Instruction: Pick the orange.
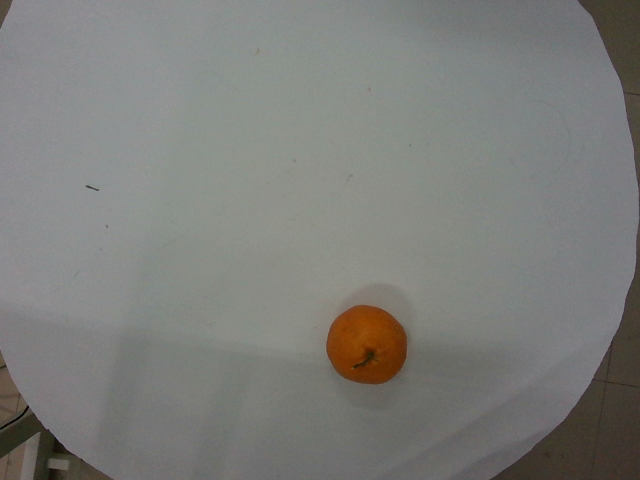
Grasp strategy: vertical